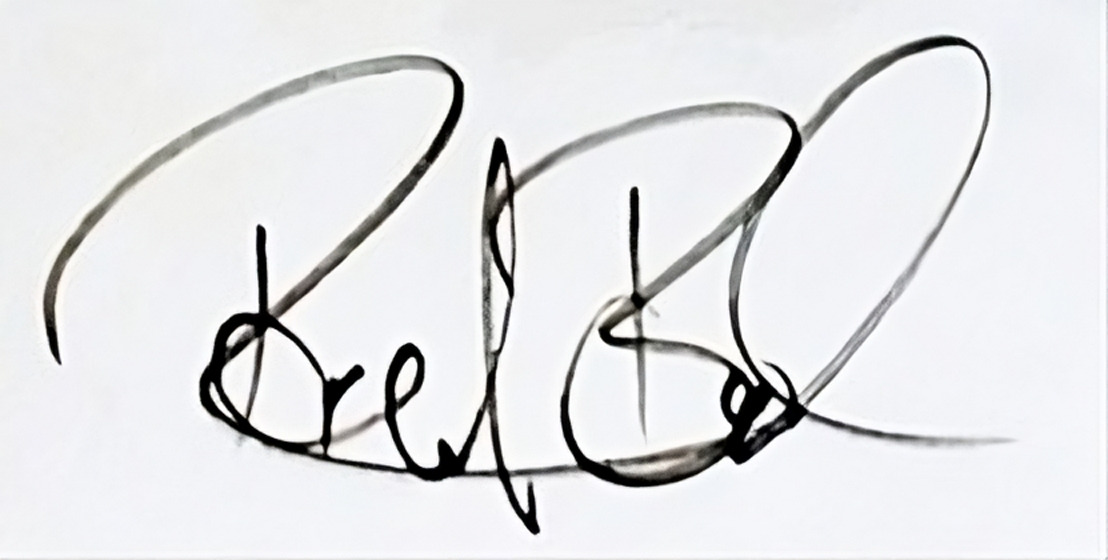
Signature of: richard bach